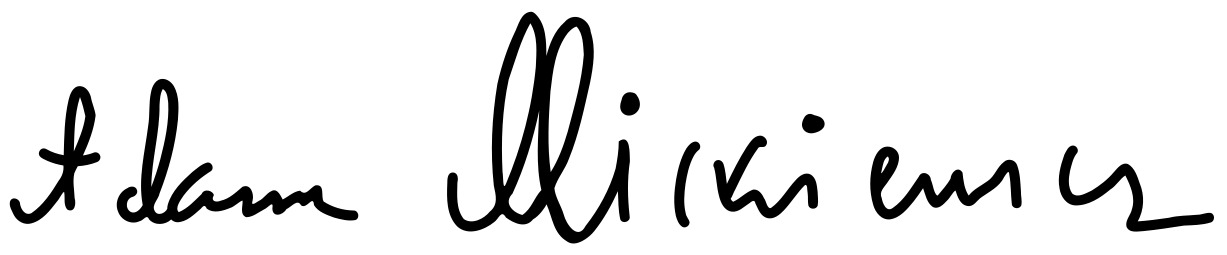
Signature of: adam mickiewicz